Question: What is the suspected problem?
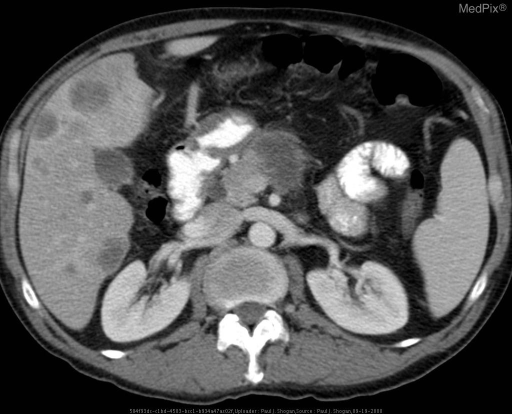
Answer: The findings suggest Contrast enhanced images through the liver, obtained during the hepatic arterial phase and viewed with liver windows, shows multiple nodular hypodensities throughout the liver parenchyma, with surrounding peripheral rim enhancement and associated wedge-shaped high-attenuation areas.

Contrast enhanced image through the pancreas shows a hypodense mass in the body. Note the attenuation difference between the tumor and the avidly enhancing normal pancreas.. Contrast enhanced image through the pancreas shows a hypodense mass in the body. Note the attenuation difference between the tumor and the avidly enhancing normal pancreas.  Biopsy confirmed pancreatic adenocarcinoma.. The patient might have a history of 52 yo male with RUQ pain and abnormal liver associated enzymes..